Question: Which state is mentioned in the document?
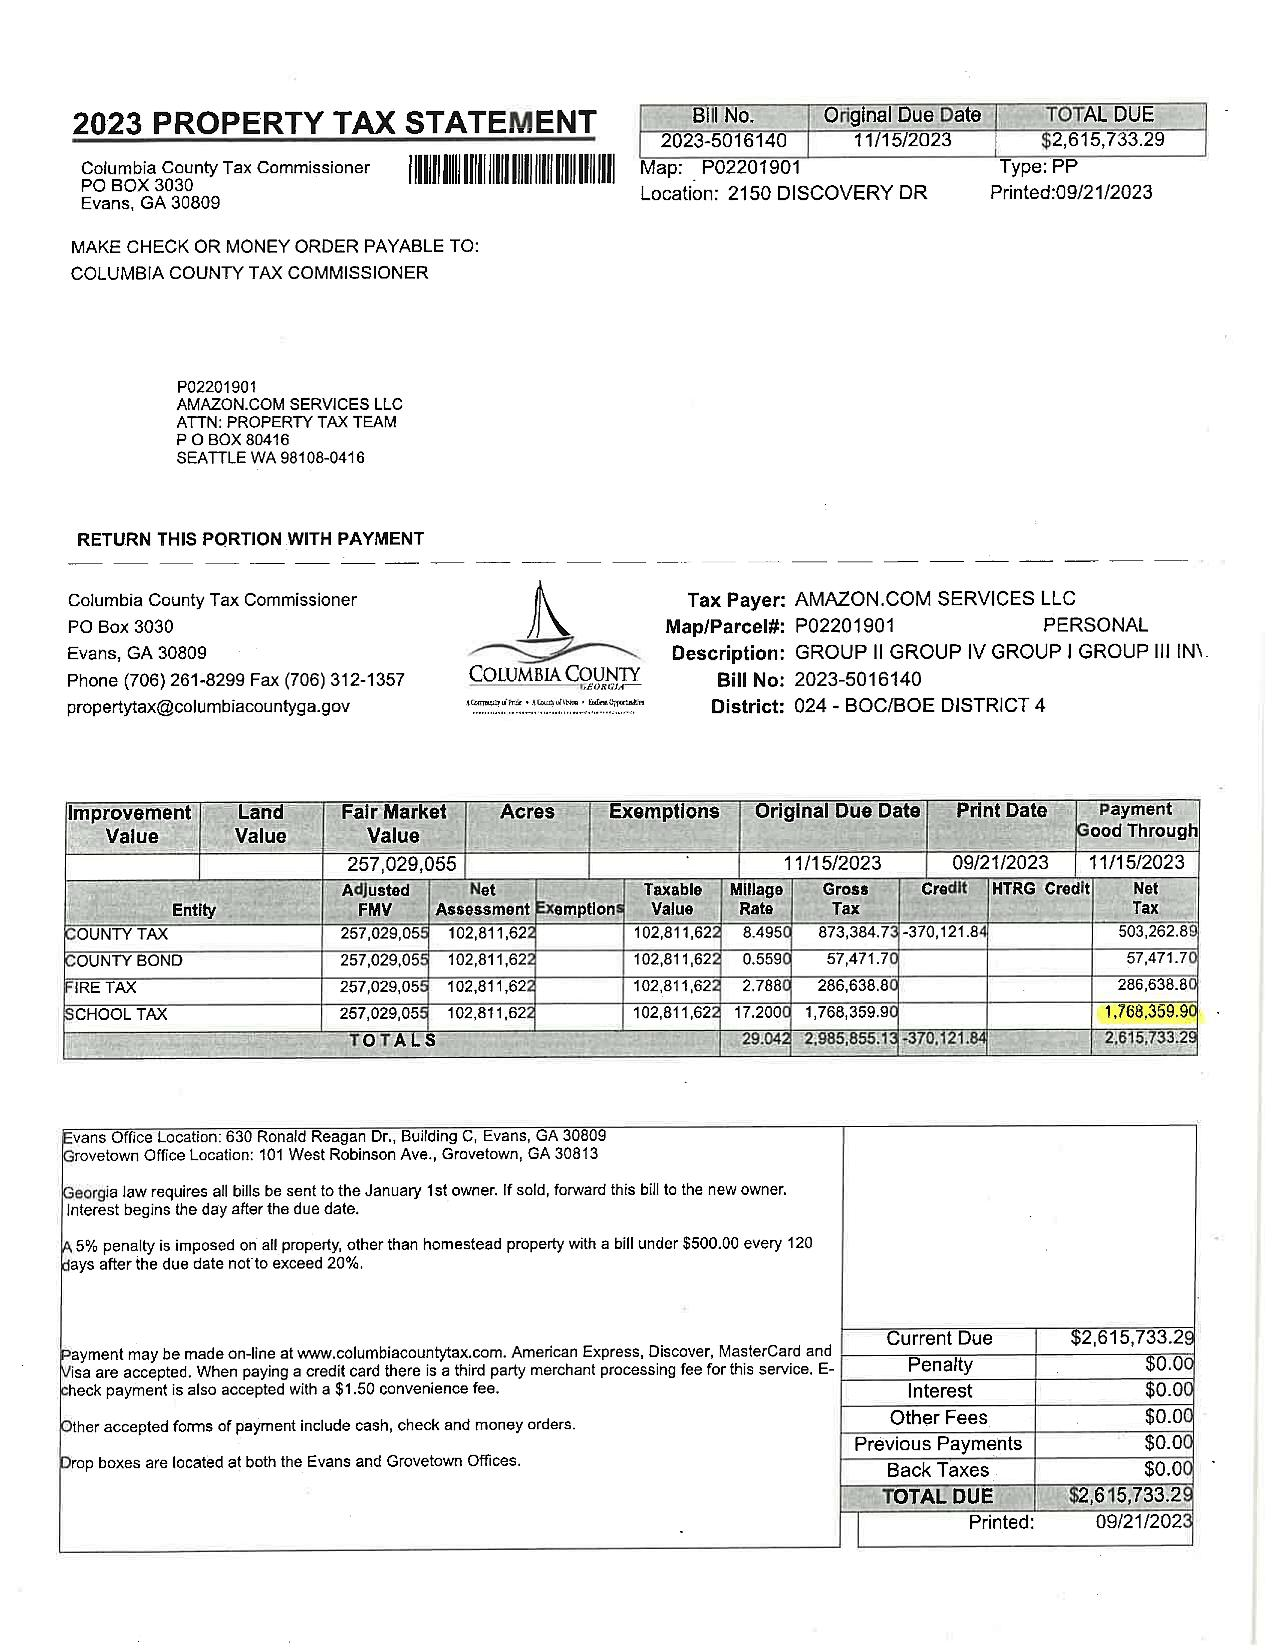
Answer: "GA"